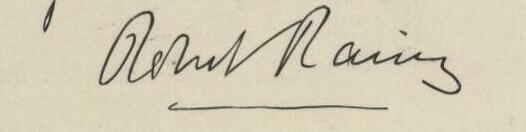
Signature of: robert rainy